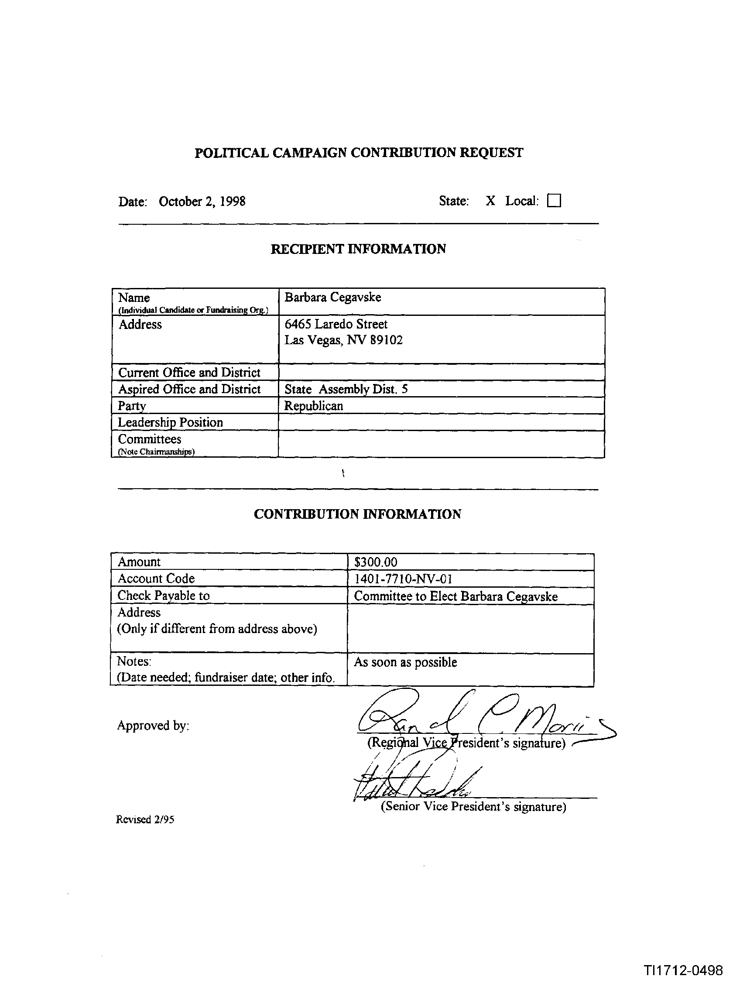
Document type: Invoice